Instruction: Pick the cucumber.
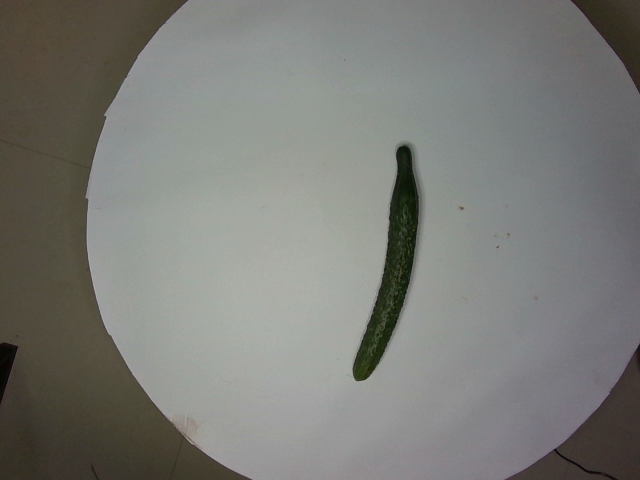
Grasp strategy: vertical